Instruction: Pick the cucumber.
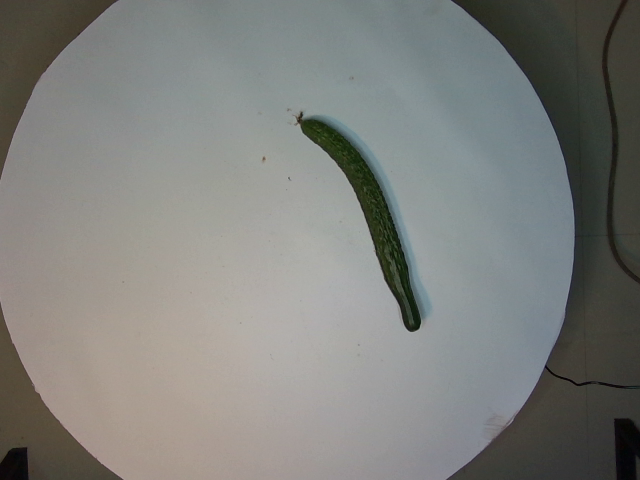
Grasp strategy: vertical